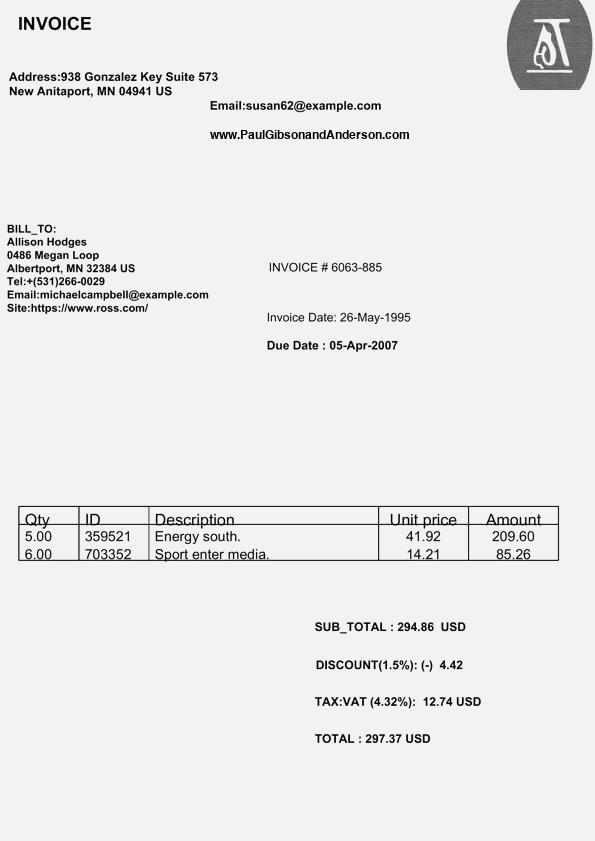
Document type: Invoice